Question: What do the imaging results show?
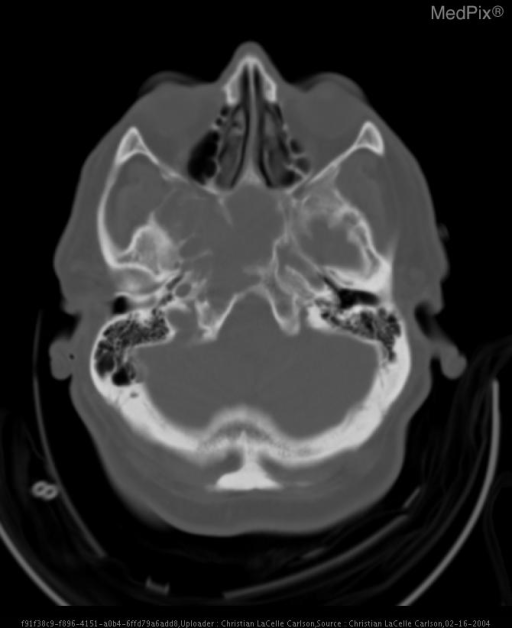
Answer: The imaging shows A large hyperdense extraaxial mass with hypodense cystic regions fills the right middle cranial fossa in the area of the sphenoid ridge.  The mass involves the skull base and indents the right frontotemporal parenchyma with local mass-effect and edema with protrusion into the right lateral ventricle and compression of the upper aspect of the right midbrain.  Basal cisterns and lateral ventricles remain open.  There has been bony remodeling and scalloping of the skull base.  Calcification and hyperostosis are also present.  There is no evidence of acute intracranial hemorrhage. A large hyperdense extraaxial mass with hypodense cystic regions fills the right middle cranial fossa in the area of the sphenoid ridge.  The mass involves the skull base and indents the right frontotemporal parenchyma with local mass-effect and edema with protrusion into the right lateral ventricle and compression of the upper aspect of the right midbrain.  Basal cisterns and lateral ventricles remain open.  There has been bony remodeling and scalloping of the skull base.  Calcification and hyperostosis are also present.  There is no evidence of acute intracranial hemorrhage..